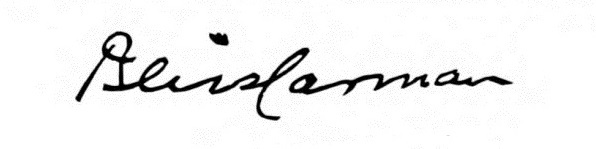
Signature of: bliss carman